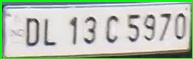
License plate number: DL 13C 5970